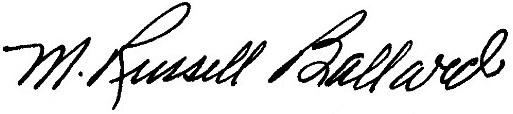
Signature of: melvin russell ballard